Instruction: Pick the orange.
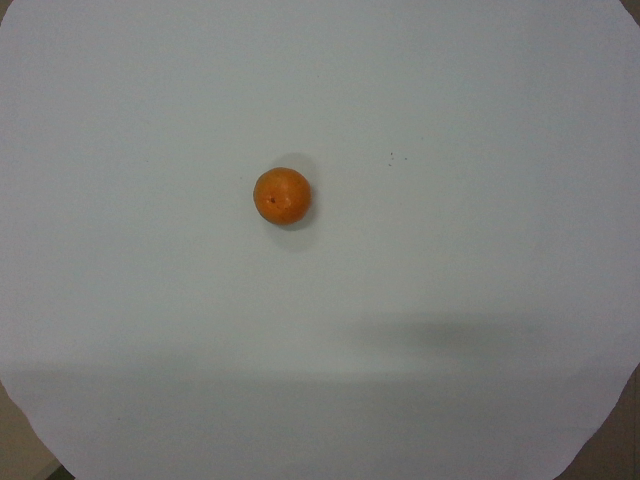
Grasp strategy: vertical